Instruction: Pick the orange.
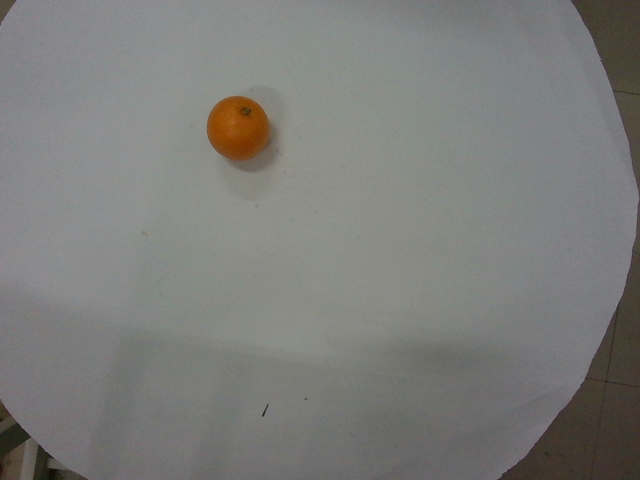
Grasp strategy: vertical